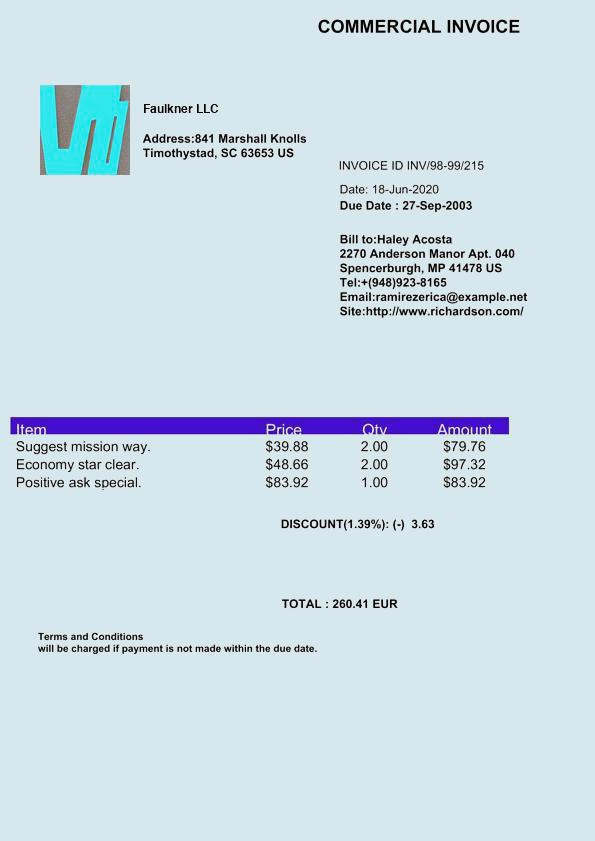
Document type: Invoice